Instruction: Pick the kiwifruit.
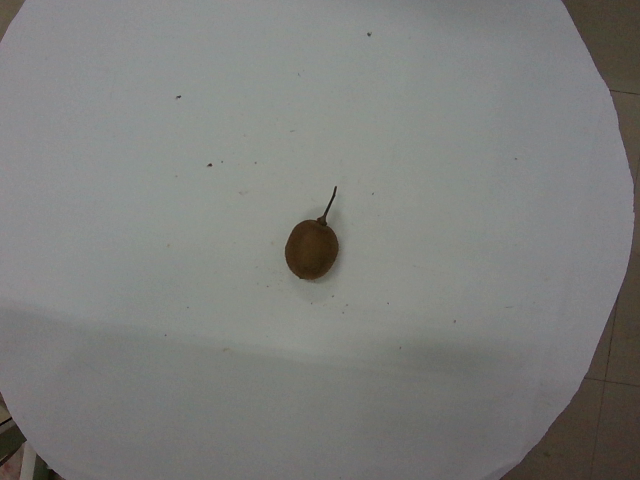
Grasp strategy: vertical